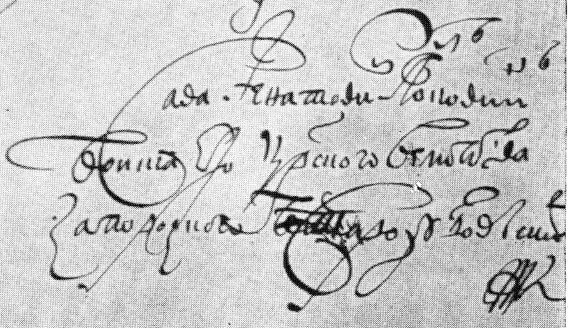
Signature of: q130453623